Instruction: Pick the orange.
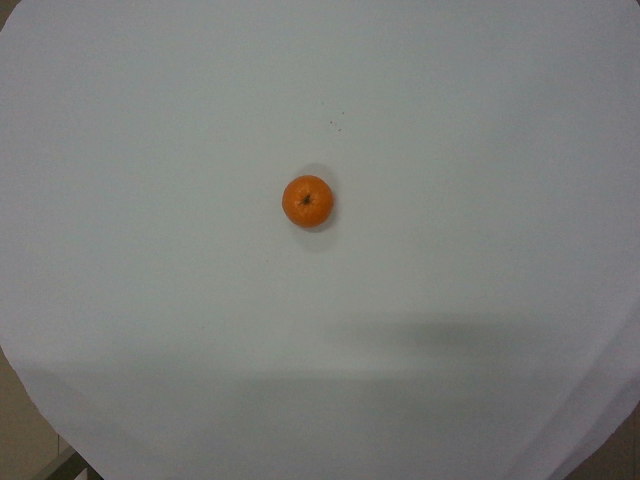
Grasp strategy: vertical